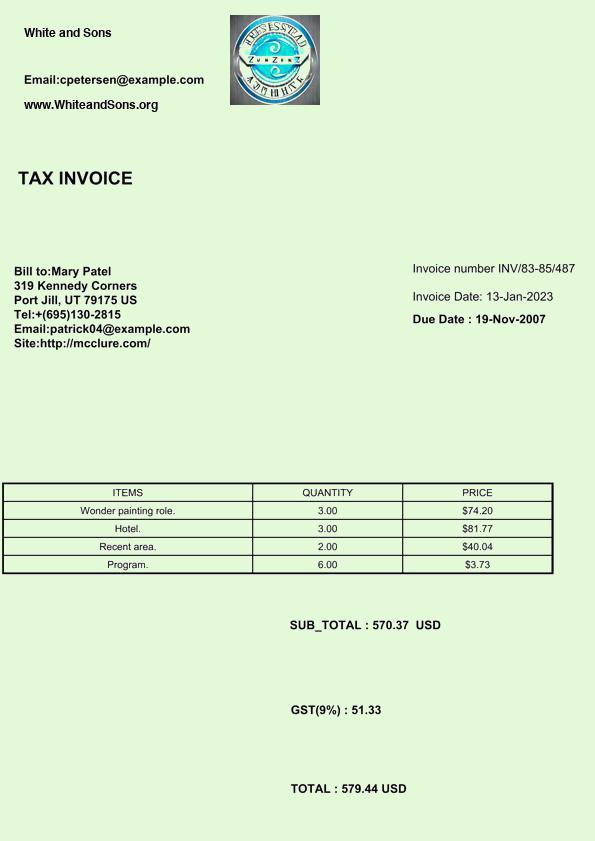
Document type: Invoice